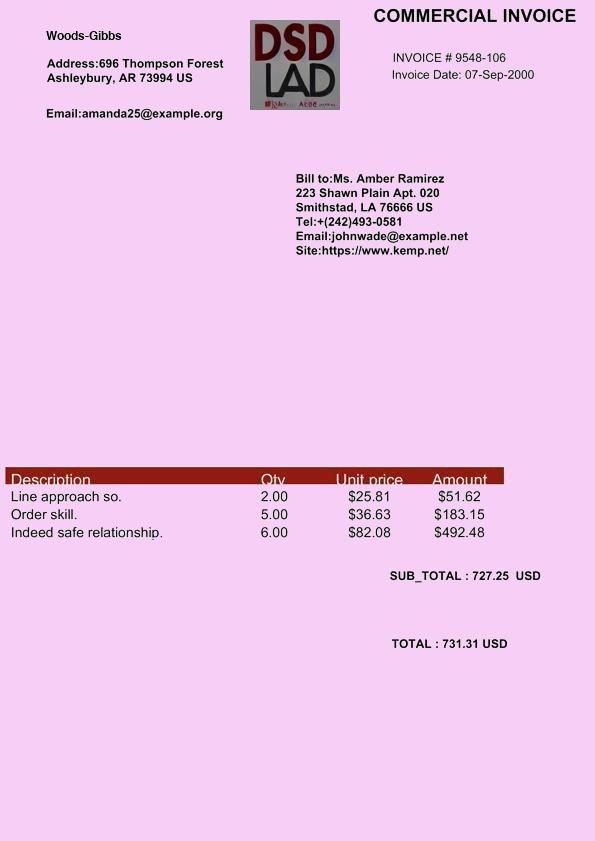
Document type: Invoice